Question: What do the imaging results show?
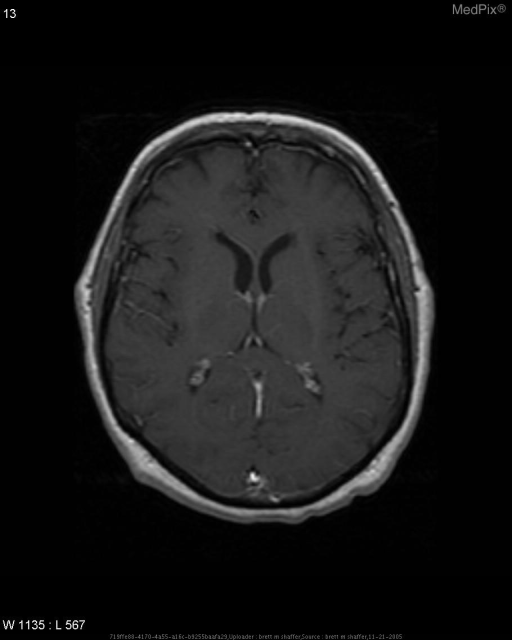
Answer: The imaging shows DWI Abnormalities in right occipital lobe/post temporal cortex w/o corresponding T2 changes.

PET: abnormal hypometabolism R cerebrum and R cerebellum. No enhancement of same region with post-gadolinium image..